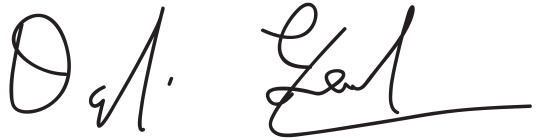
Signature of: daylin leach